Question: What are the imaging findings?
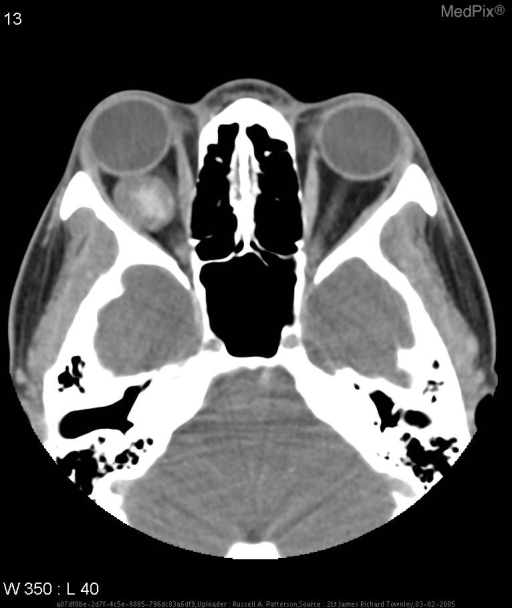
Answer: The imaging shows A well-circumscribed mass of heterogeneous attenuation (soft tissue attenuation as well as bone attenuation) is present within the intraconal region of the right orbit lateral to the optic nerve. This lesion has the following dimensions: 2.1 cm AP by 1.9 cm transverse by 2.1 cm craniocaudal. The surrounding soft tissues, including the extraocular muscles, are within normal limits.  Post-contrast images demonstrate heterogeneous enhancement of this lesion. Exophthalmos is noted with the right globe. CT Image.